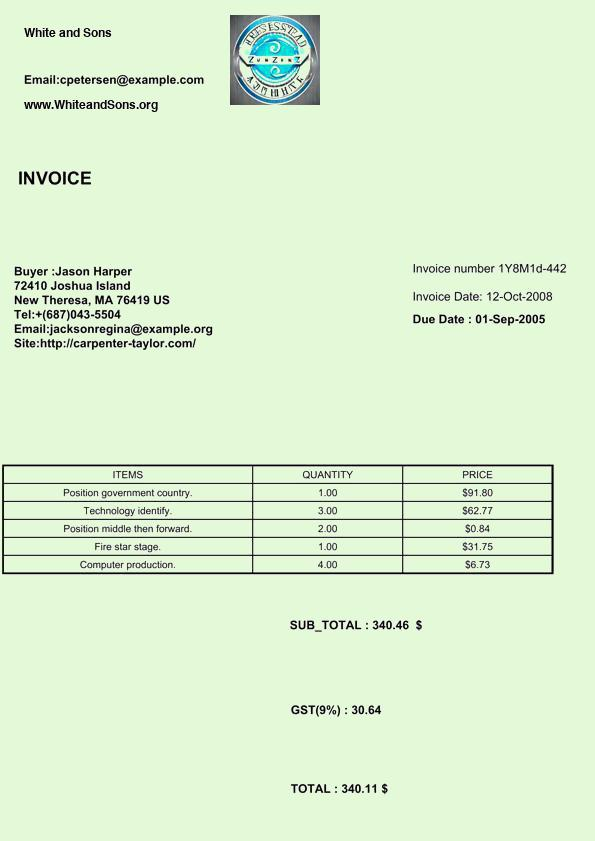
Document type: Invoice